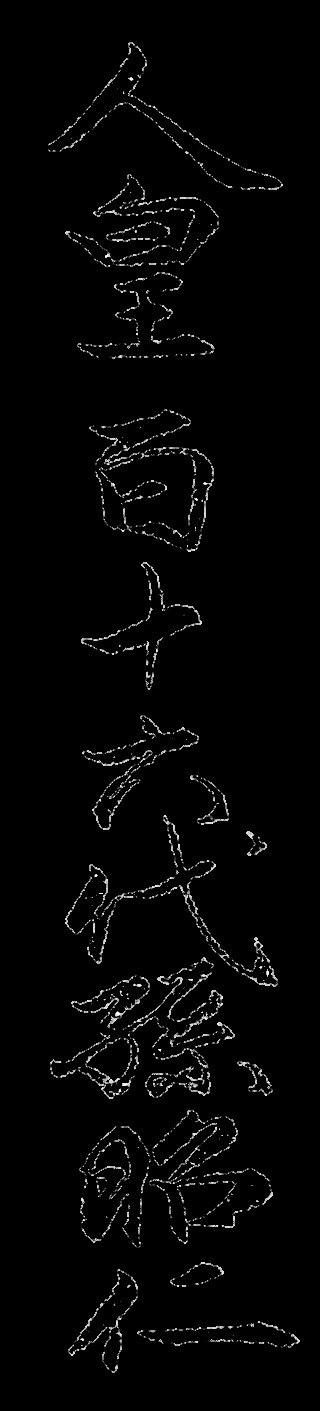
Signature of: sakuramachi